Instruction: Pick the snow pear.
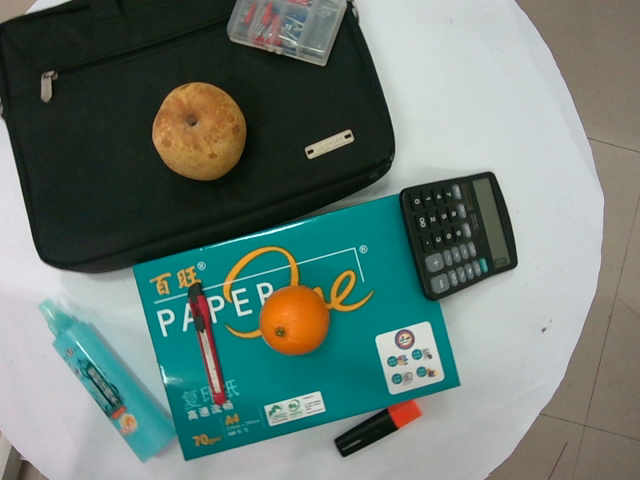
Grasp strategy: vertical